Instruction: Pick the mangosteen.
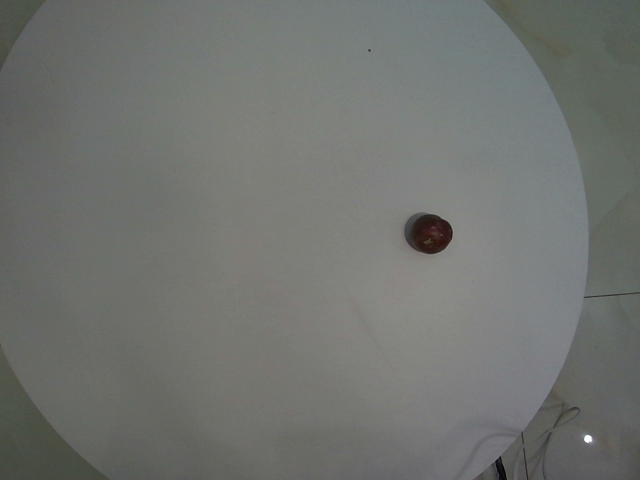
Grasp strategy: vertical